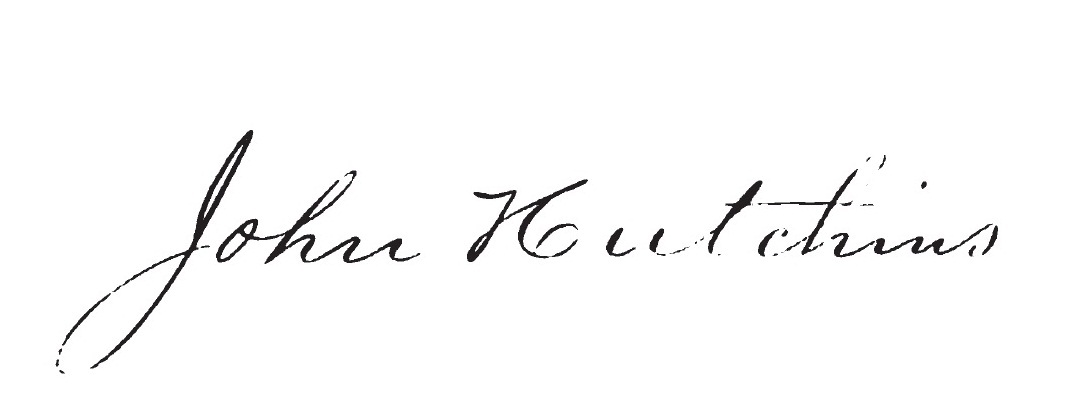
Signature of: john hutchins